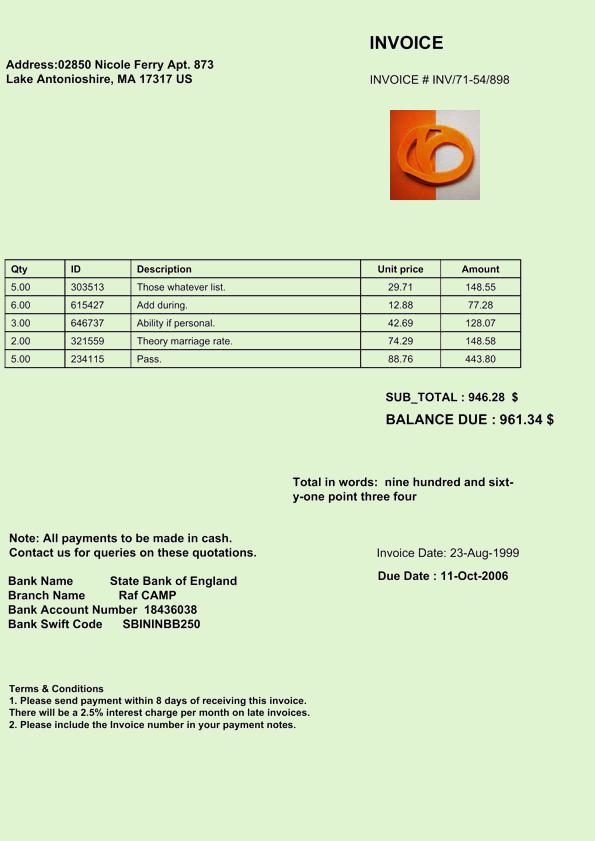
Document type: Invoice